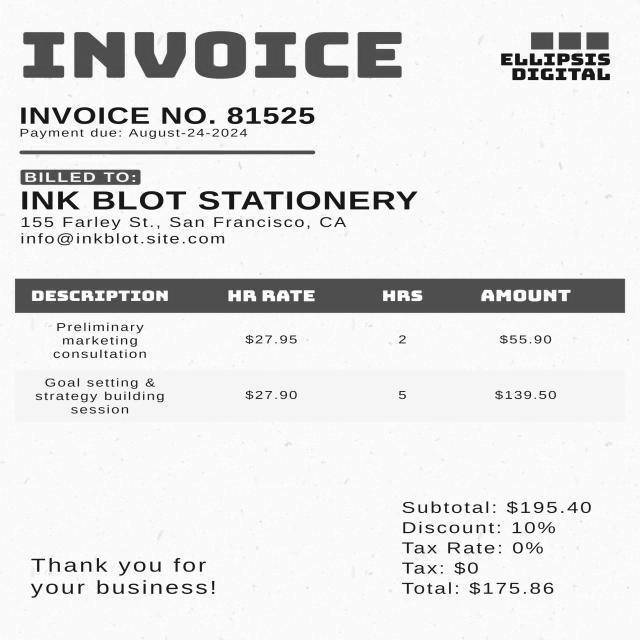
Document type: Invoice